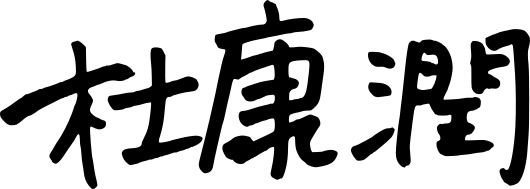
Signature of: jun tokō